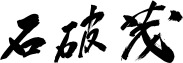
Signature of: shigeru ishiba